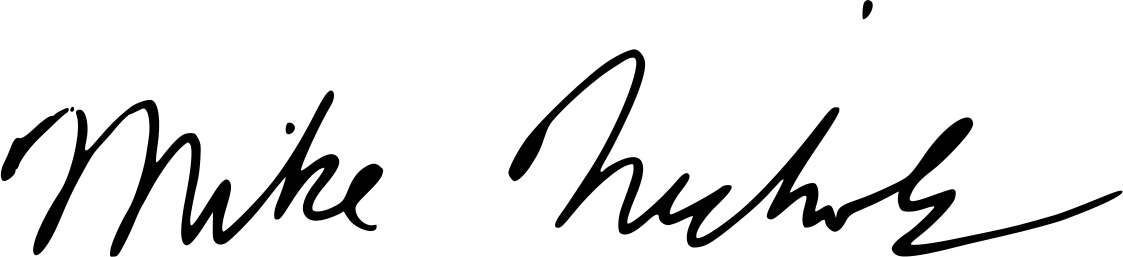
Signature of: mike nichols